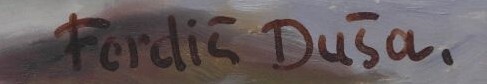
Signature of: ferdiš duša